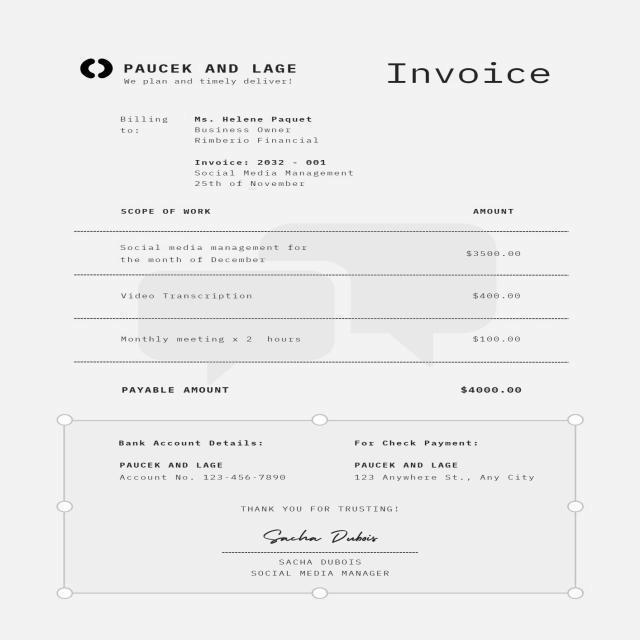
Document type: Invoice